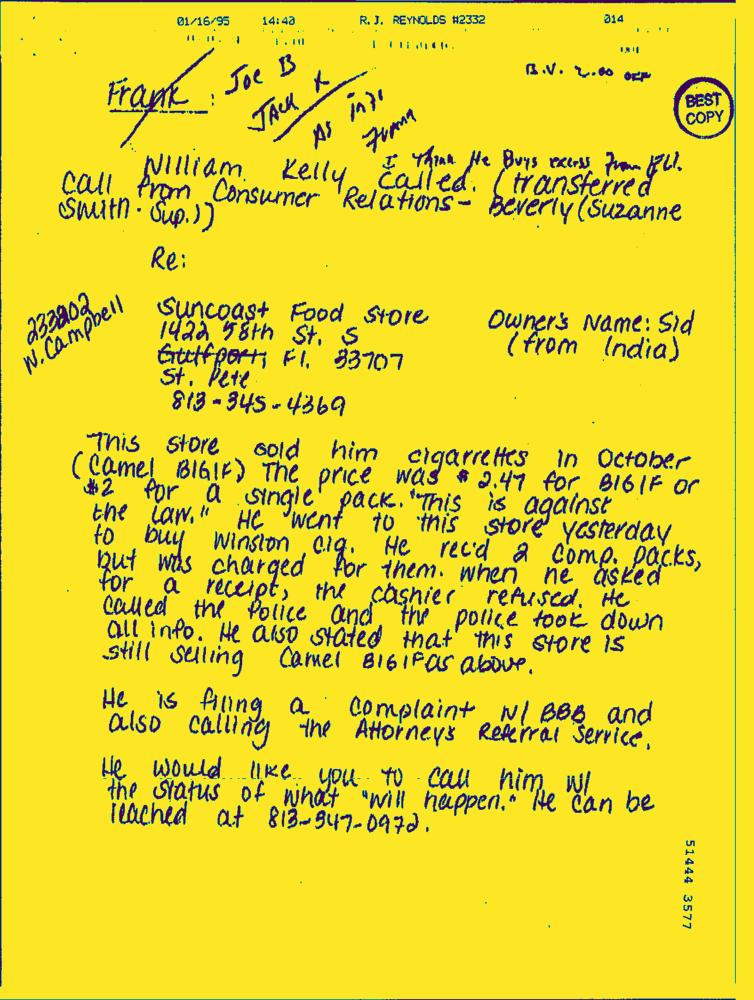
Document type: Hand-Written